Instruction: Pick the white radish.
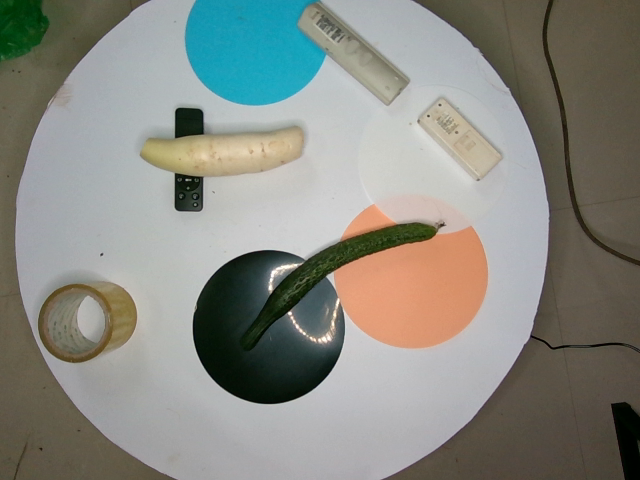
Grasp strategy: vertical